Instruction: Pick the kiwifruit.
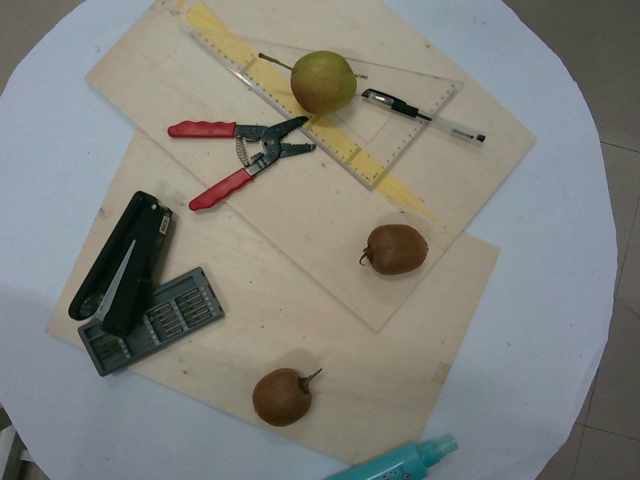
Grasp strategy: vertical